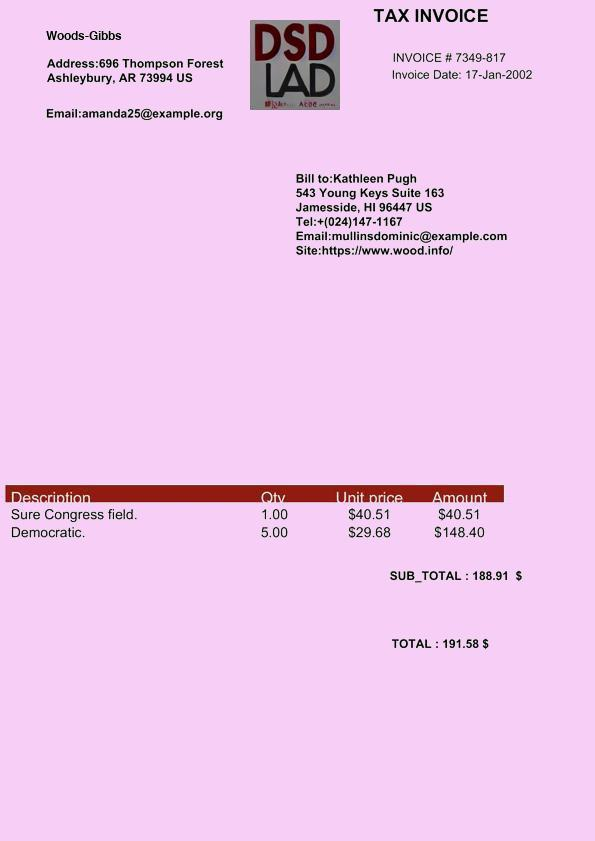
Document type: Invoice